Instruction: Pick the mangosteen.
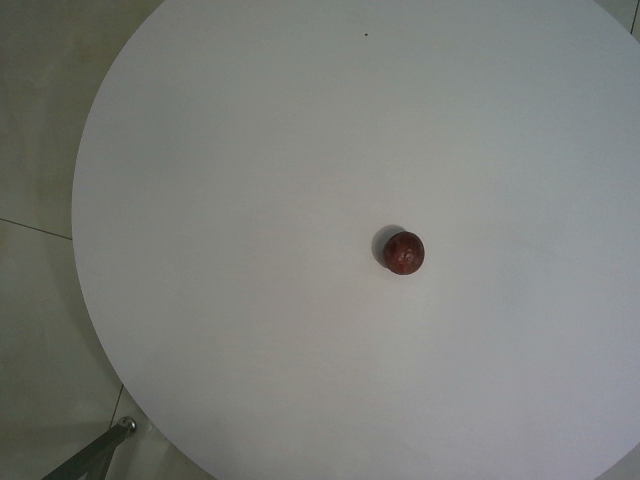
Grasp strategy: vertical